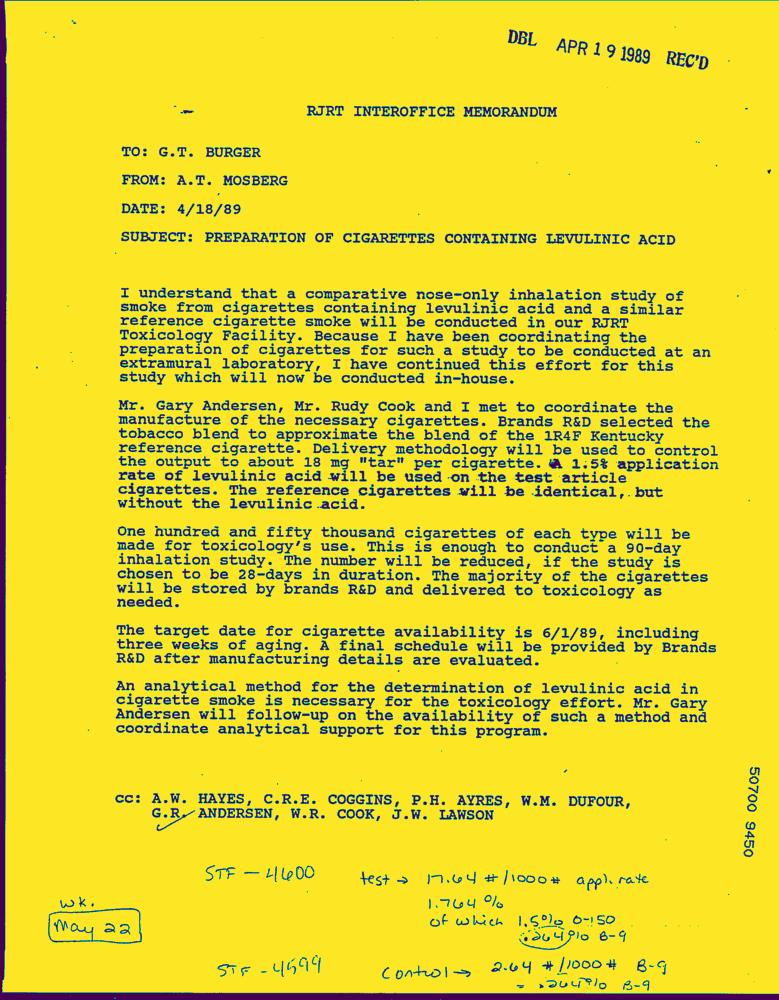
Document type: Letter-Doc